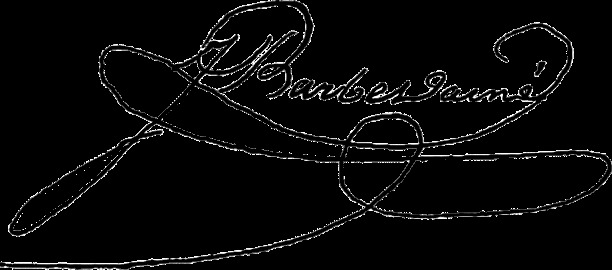
Signature of: jacques juste barbet de jouy